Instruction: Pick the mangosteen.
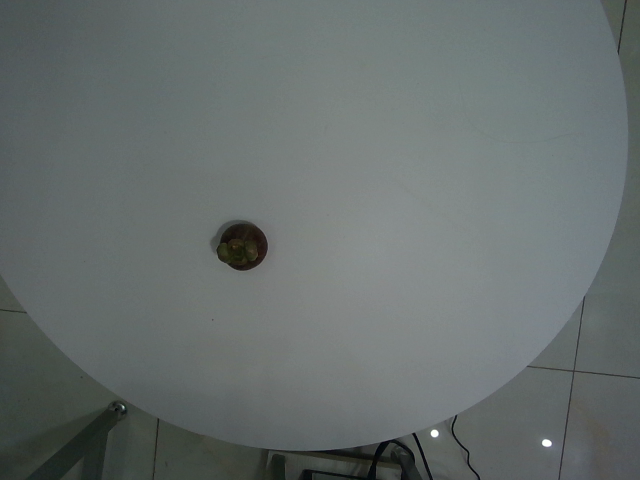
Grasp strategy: vertical